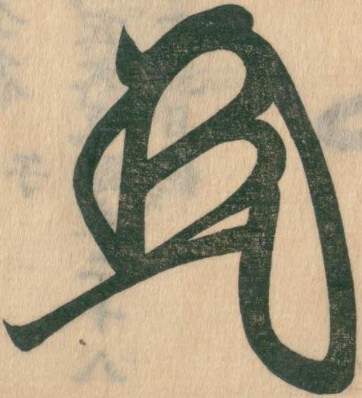
Signature of: ashikaga yoshimitsu